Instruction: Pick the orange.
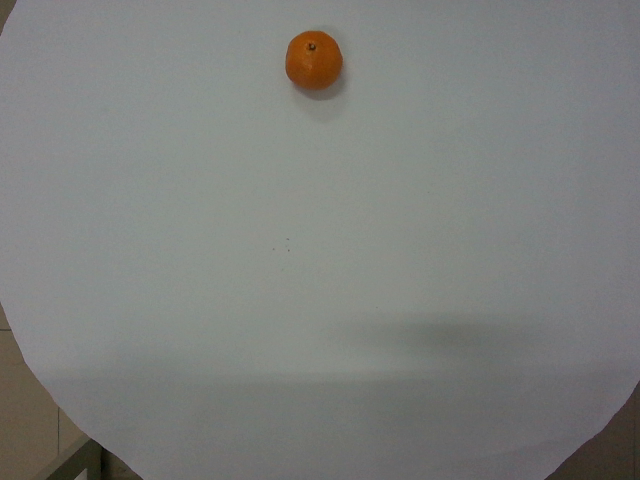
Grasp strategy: vertical